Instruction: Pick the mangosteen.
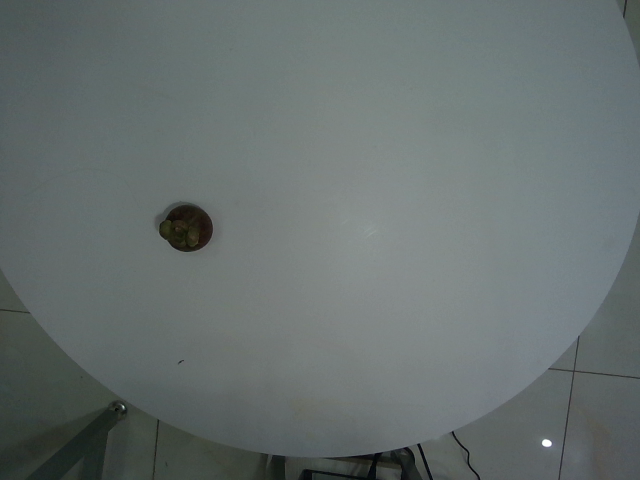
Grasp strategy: vertical